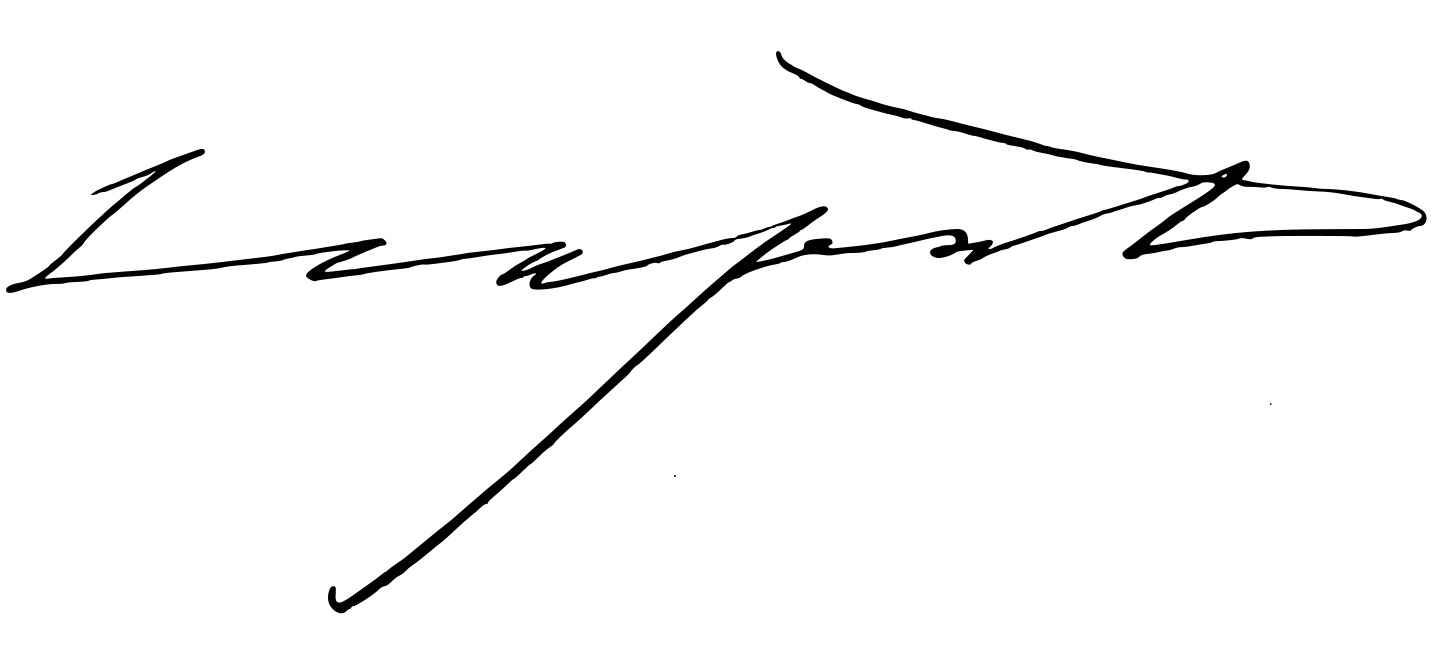
Signature of: leopold ii of belgium